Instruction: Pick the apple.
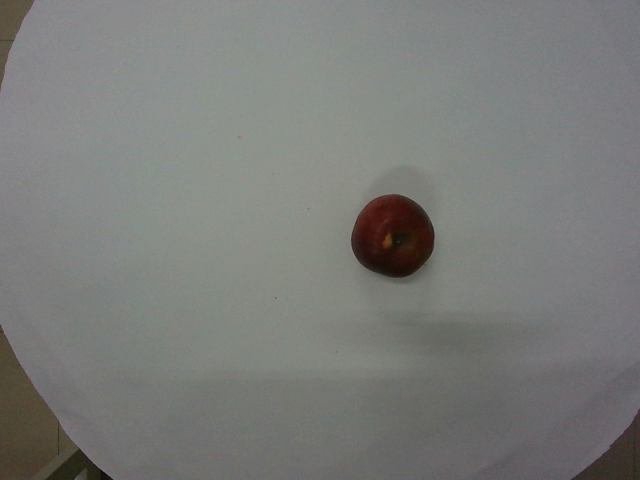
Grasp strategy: vertical